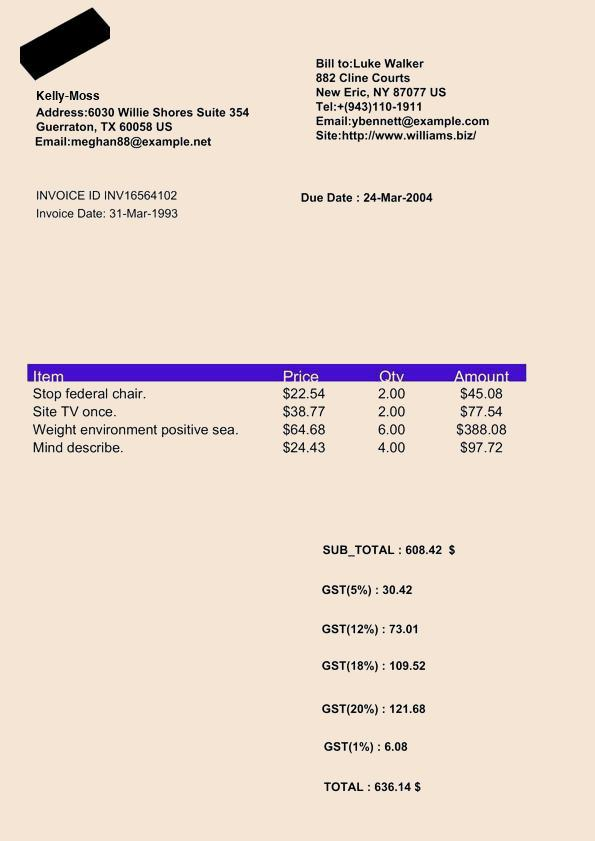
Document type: Invoice